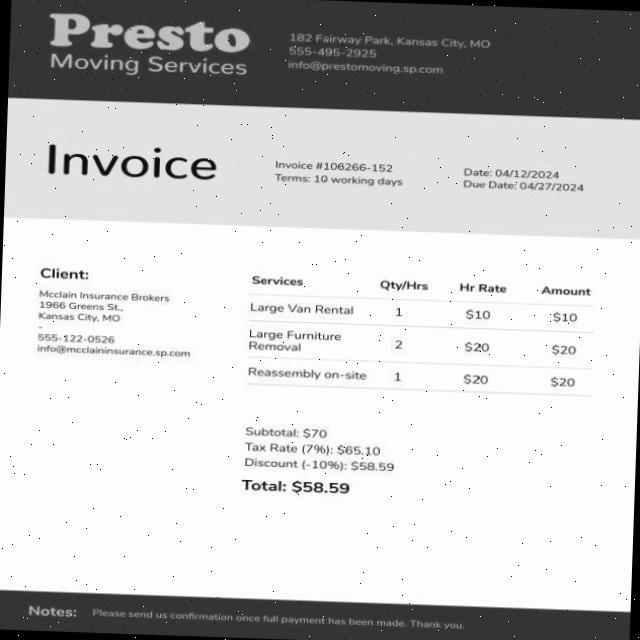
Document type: Invoice